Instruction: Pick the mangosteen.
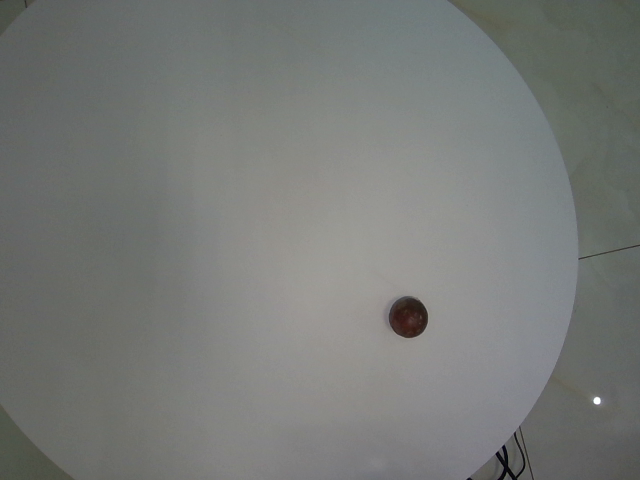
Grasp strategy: vertical